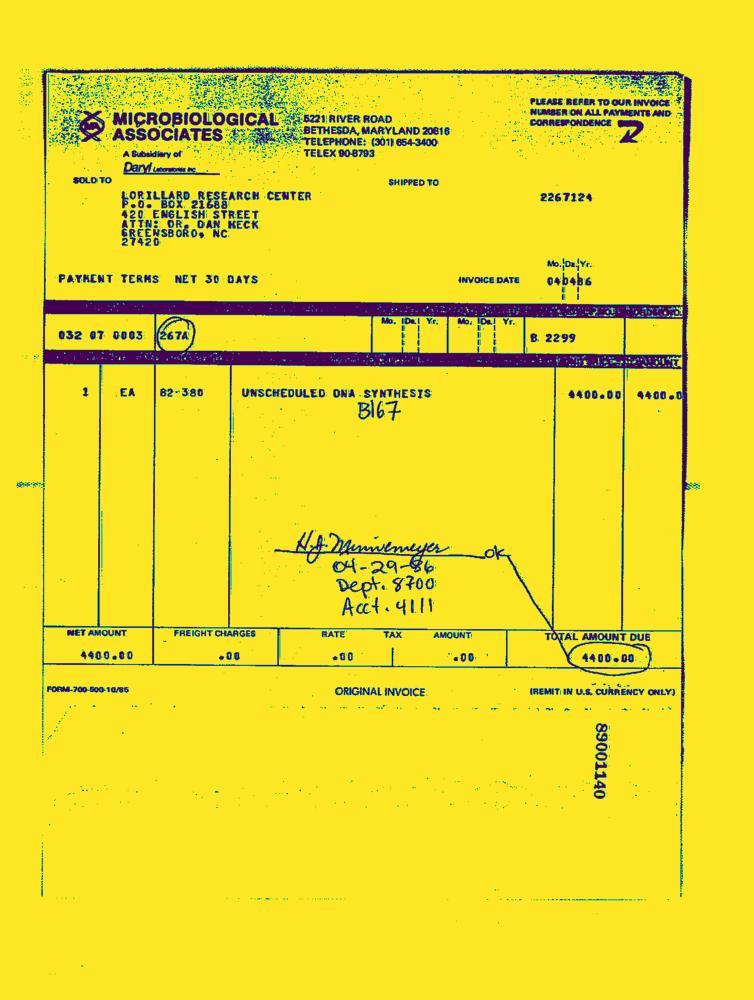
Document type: Invoice-Doc